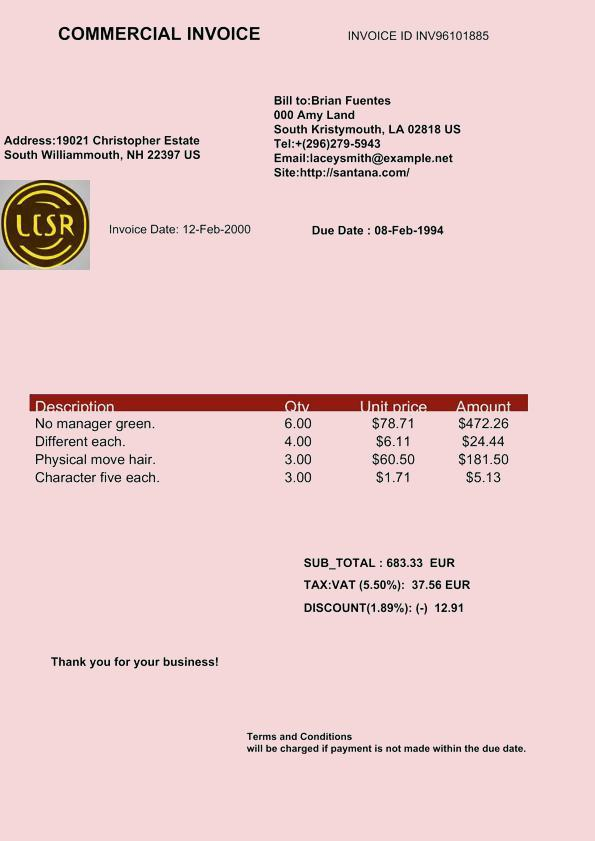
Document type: Invoice